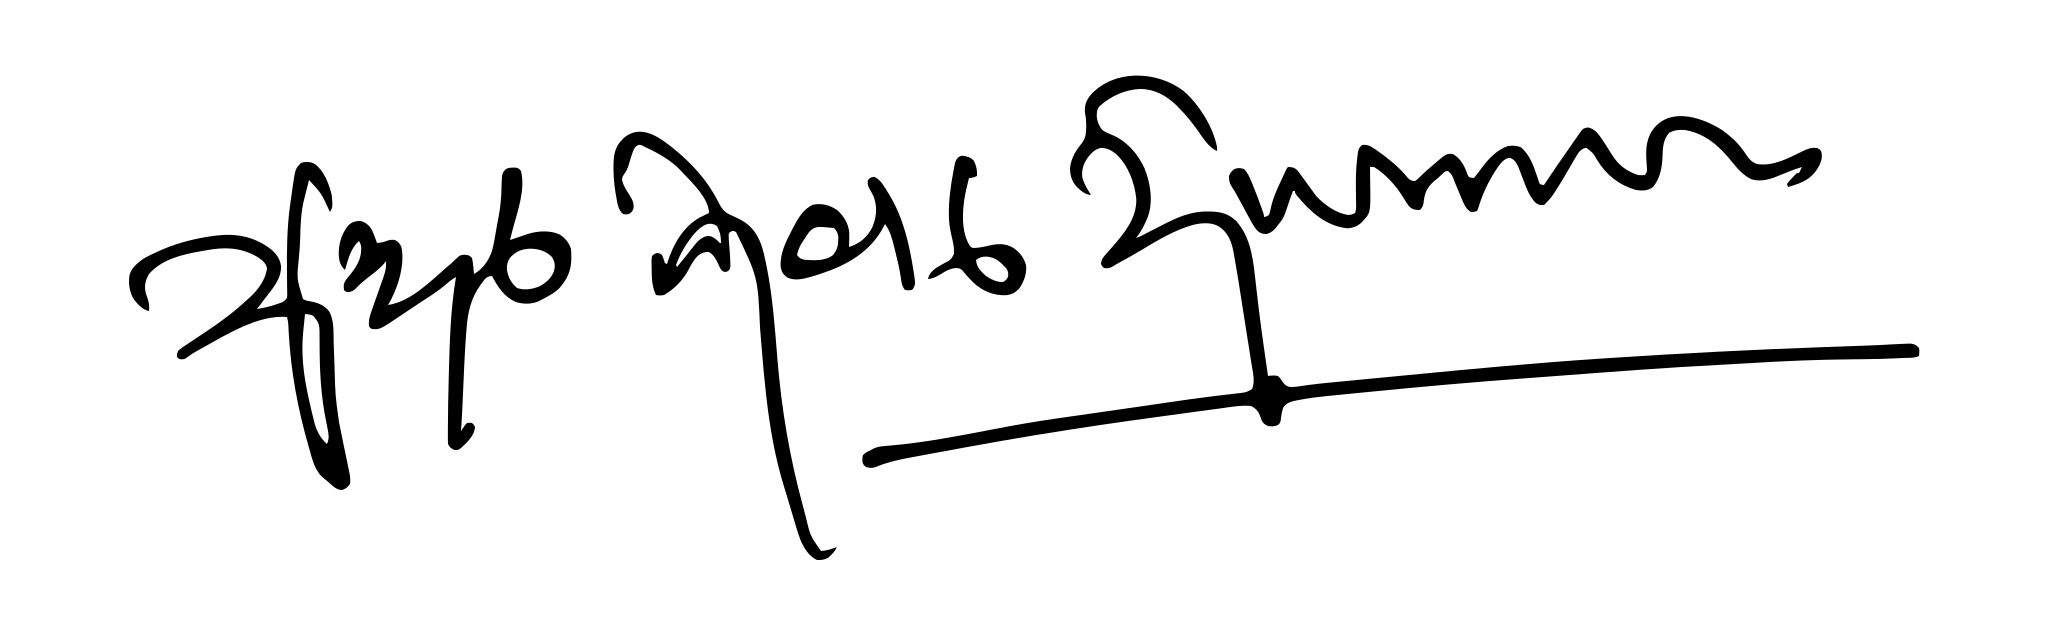
Signature of: anura kumara dissanayake